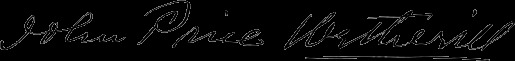
Signature of: john p wetherill